Question: What is the suspected problem?
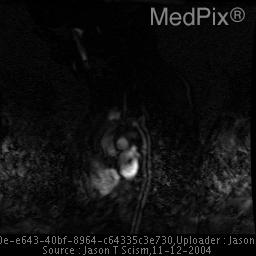
Answer: The findings suggest The study revealed a standard three-vessel arch with the brachiocephalic artery being the first great vessel, the left common carotid being the second vessel, and the left subclavian artery being the third vessel. Just proximal to the takeoff of the left subclavian artery is a significant web across the lumen of the aortic. This aortic web is seen to cause significant obstruction of flow through the aorta. A momentary delay was seen before blood flow was seen distal to the obstruction.  A central post-stenotic jet was seen traveling through the thoracic aorta to below the level of the diaphragm. No obvious collateral blood vessels are noted throughout the thoracic aorta. No other cardiac abnormalities were identified.. Just proximal to the takeoff of the left subclavian artery is a significant web across the lumen of the aortic. This aortic web is seen to cause significant obstruction of flow through the aorta. A momentary was seen delay before blood flow was seen distal to the obstruction.  A central post-stenotic jet was seen traveling through the thoracic aorta to below the level of the hemidiaphragm. No obvious collateral blood vessels are noted throughout the thoracic aorta. No other cardiac abnormalities were identified.. The patient might have a history of This case is based on a 3 year old female who at the age of 18 months underwent surgical resection with end-to-end repair of a mild preductal coarctation of the aorta just proximal to the left subclavian artery take-off..